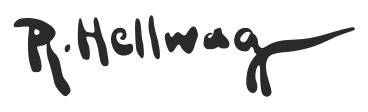
Signature of: rudolf hellwag